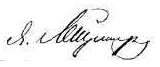
Signature of: yakov leuzinger